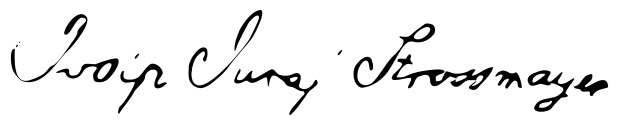
Signature of: josip juraj strossmayer